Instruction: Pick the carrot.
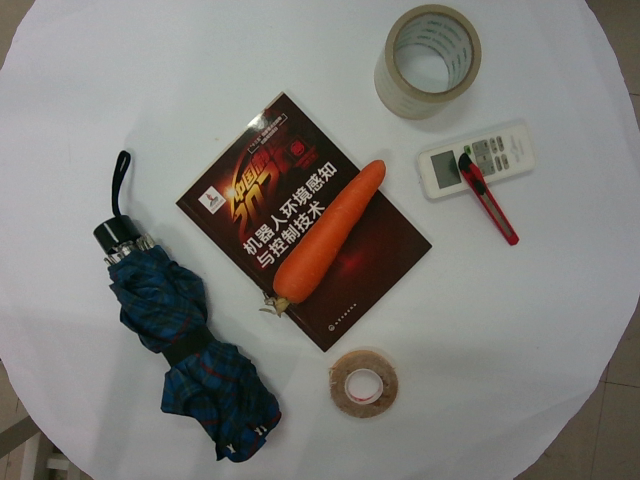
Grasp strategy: vertical